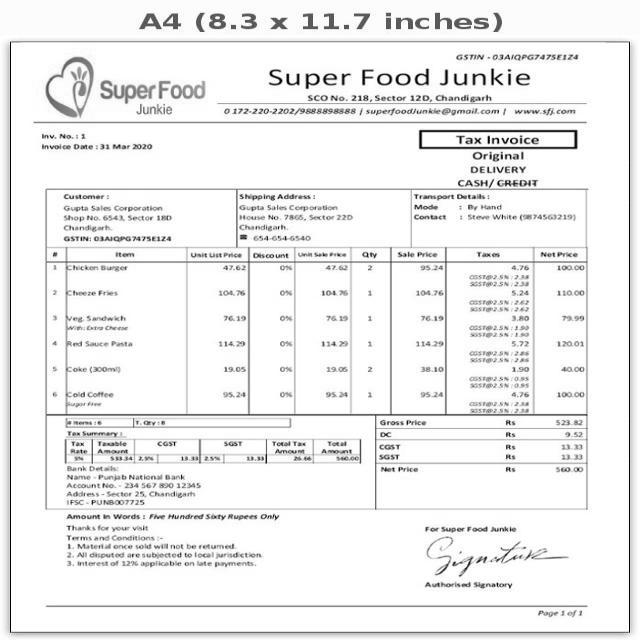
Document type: Invoice